Question: What are the imaging findings?
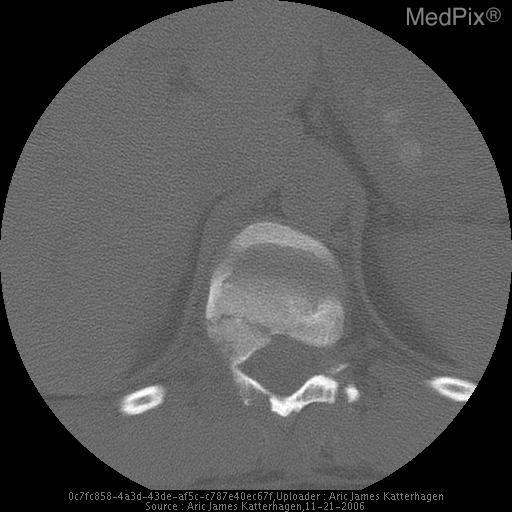
Answer: The imaging shows T11 Fracture of vertebral body, posterior elements, and widened interspinous space
T11 abnormal Hyperintense signal and compression on T1 MRI Fracture of T11 – CT image 5 of 6.